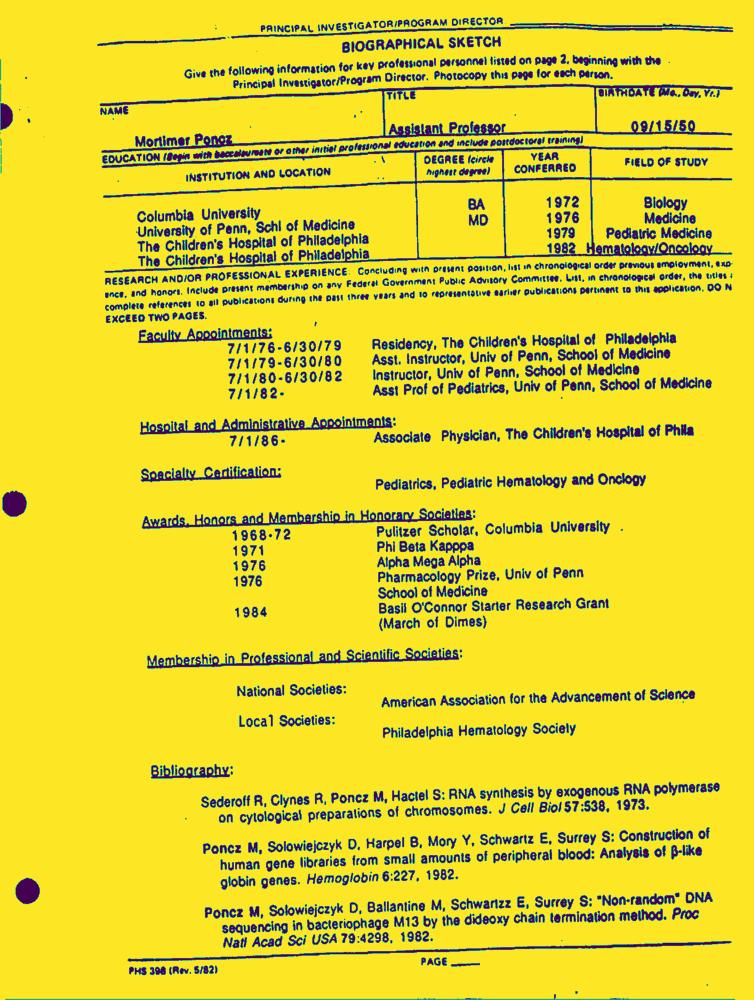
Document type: Resume-Doc